Question: What is the main concern?
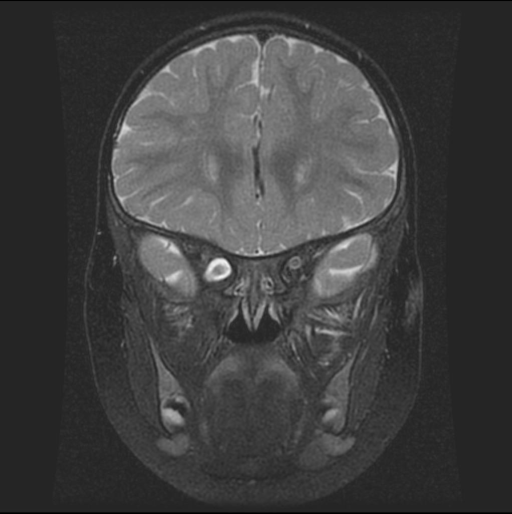
Answer: The findings suggest Right sided intraconal solid spherical mass continuous with the optic nerve. Meninges appear to be intact around mass with CSF surrounding mass. Mass appears to be confined within orbit and does not involve the optic chiasm. The signal intensity of the mass in T1W images is similar to the signal intensity of the optic nerves and brain matter. On T2W images, the mass again has similar intensity to the optic nerves and brain matter and has a higher intensity than the musculature. On T1W images, post-gadolinium, the mass shows fairly uniform contrast enhancement. Right sided intraconal solid spherical mass continuous with the optic nerve. Meninges appear to be intact around with sleeve of CSF surrounding the mass. It appears to be confined within the orbit and does not extend to involve the optic chiasm. The signal intensity on T1W is similar to the optic nerves. On T2W images, the mass again has similar intensity to the optic nerves, but has a higher intensity than the musculature. On T1W images after gadolinium, the mass shows fairly uniform contrast enhancement. The patient might have a history of 2 y.o. noted to have right sided proptosis.